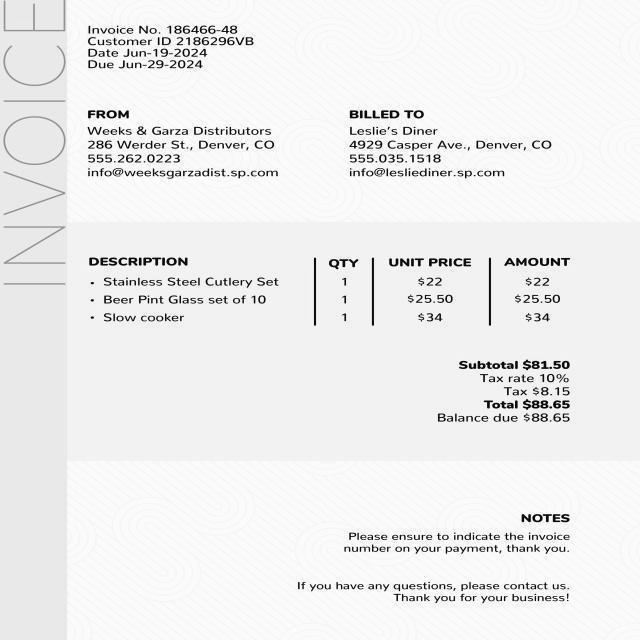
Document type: Invoice